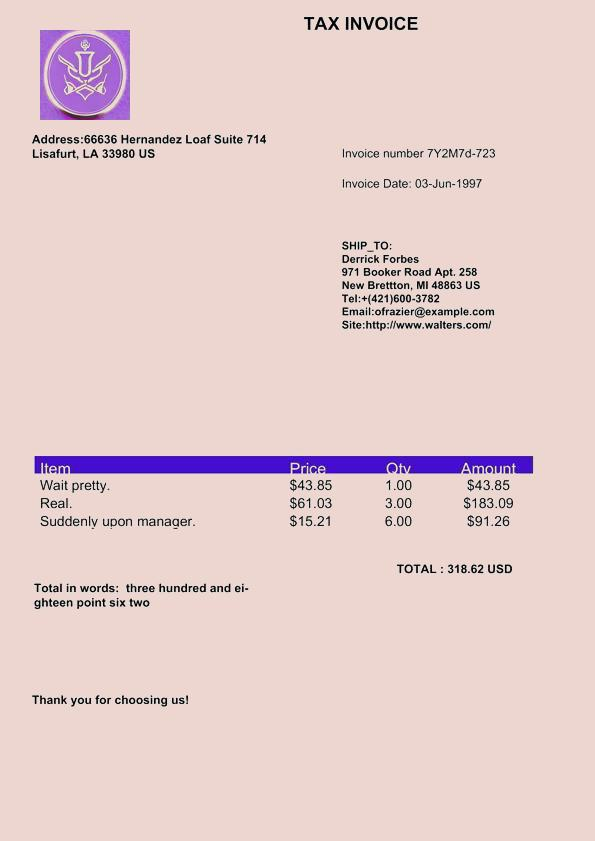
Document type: Invoice